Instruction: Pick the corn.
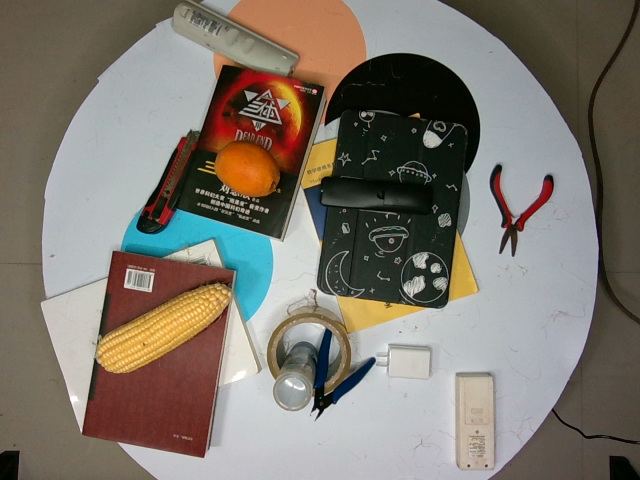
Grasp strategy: vertical